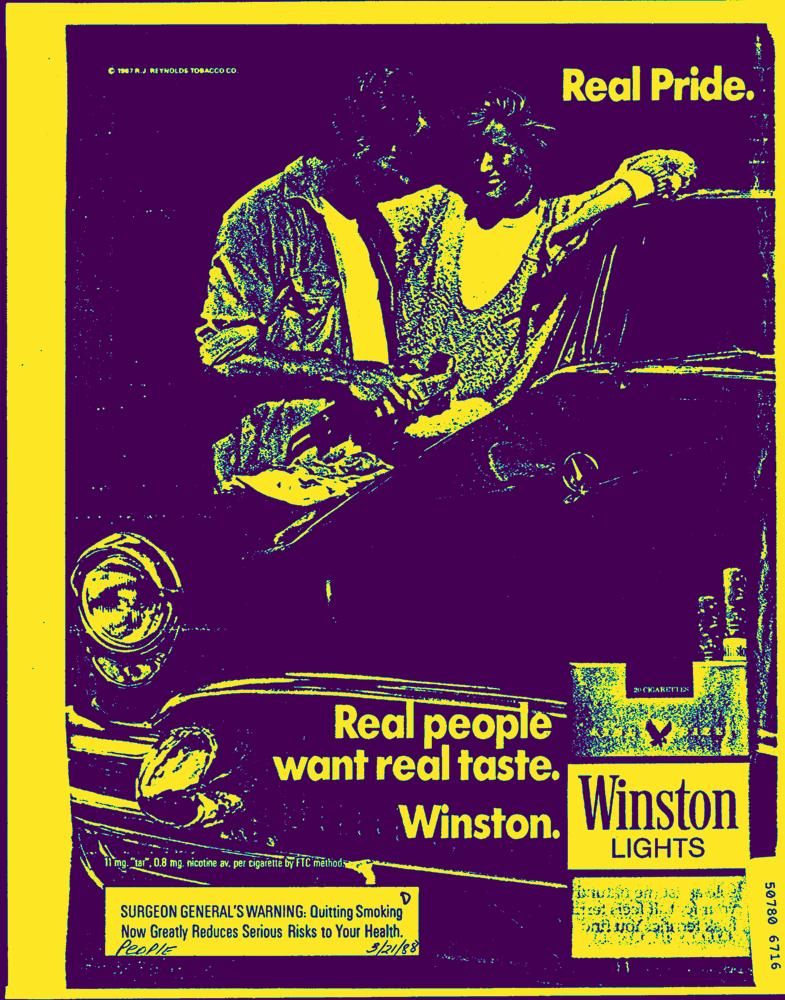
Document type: AD